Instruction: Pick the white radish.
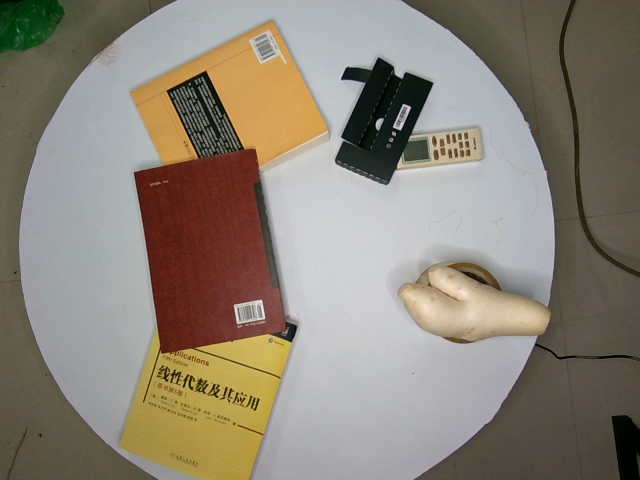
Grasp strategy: vertical